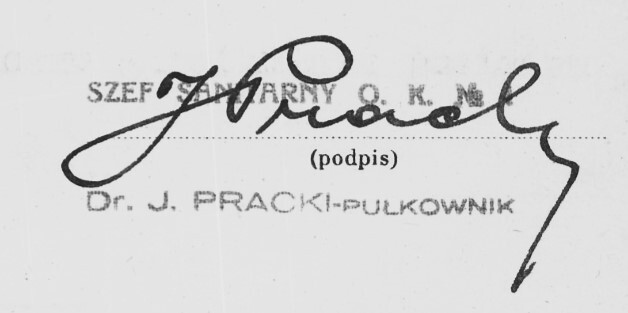
Signature of: józef pracki